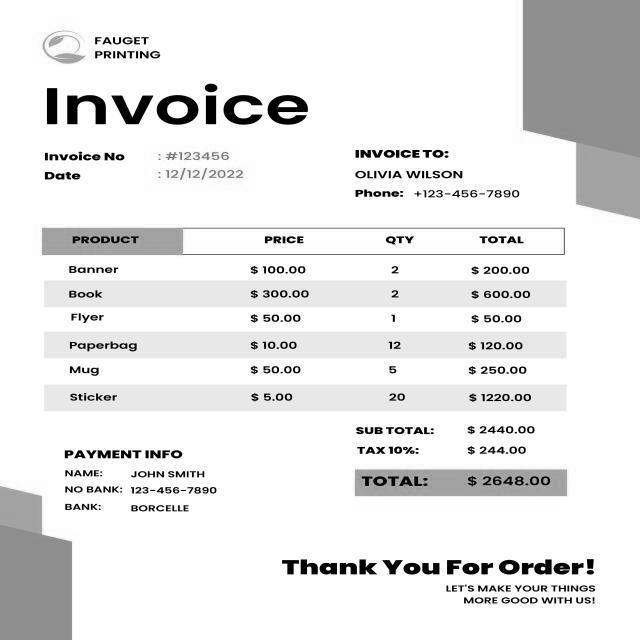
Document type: Invoice